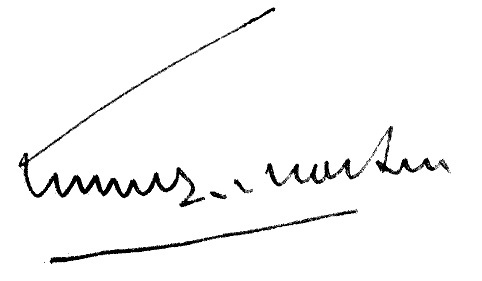
Signature of: françois martin